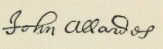
Signature of: john allardes